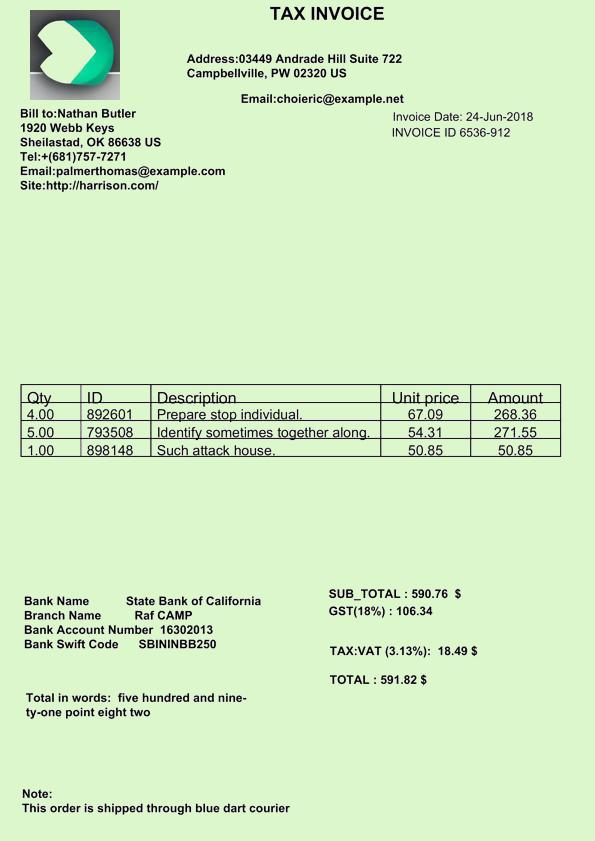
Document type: Invoice